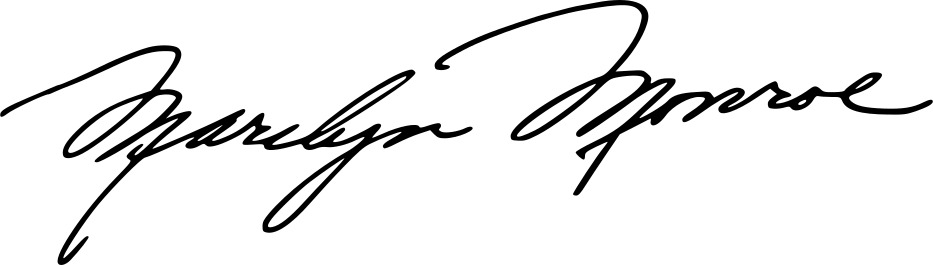
Signature of: marilyn monroe